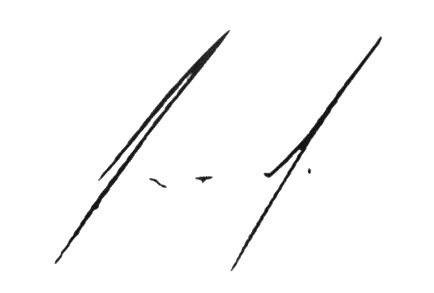
Signature of: enrique peña nieto